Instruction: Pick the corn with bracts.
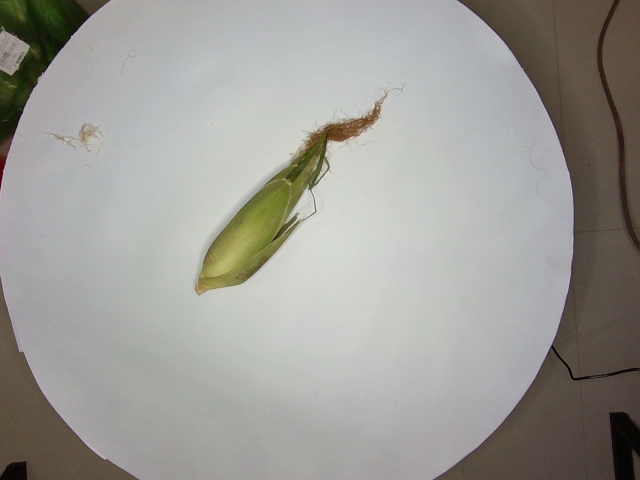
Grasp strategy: vertical